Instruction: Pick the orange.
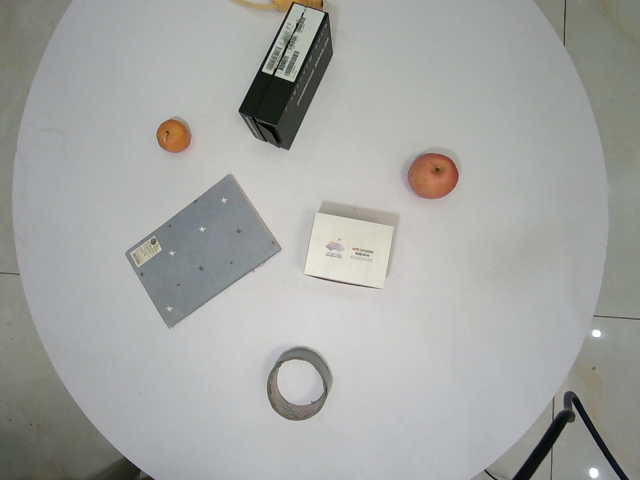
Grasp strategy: vertical